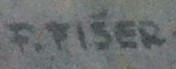
Signature of: františek fišer